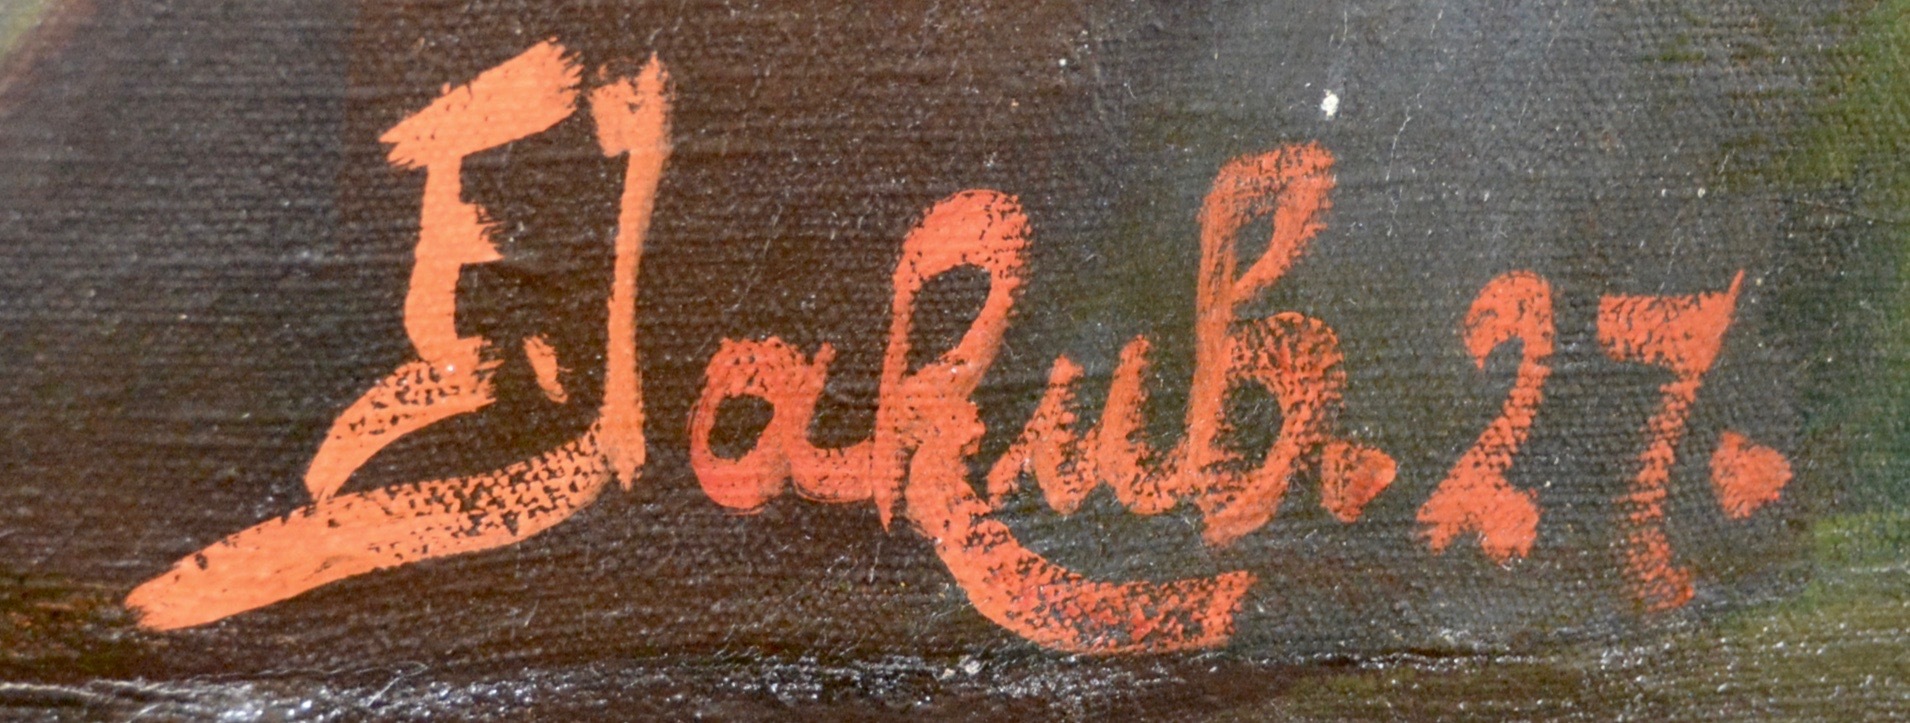
Signature of: františek jakub